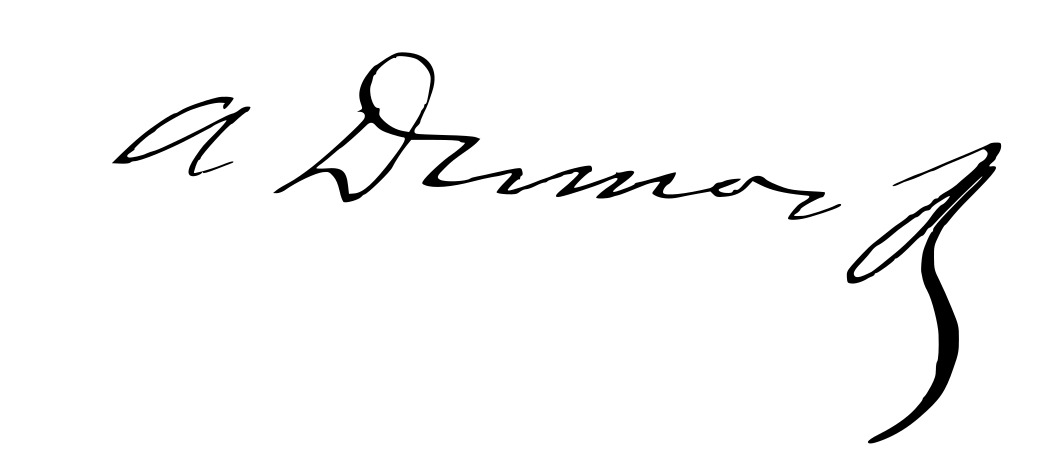
Signature of: alexandre dumas fils